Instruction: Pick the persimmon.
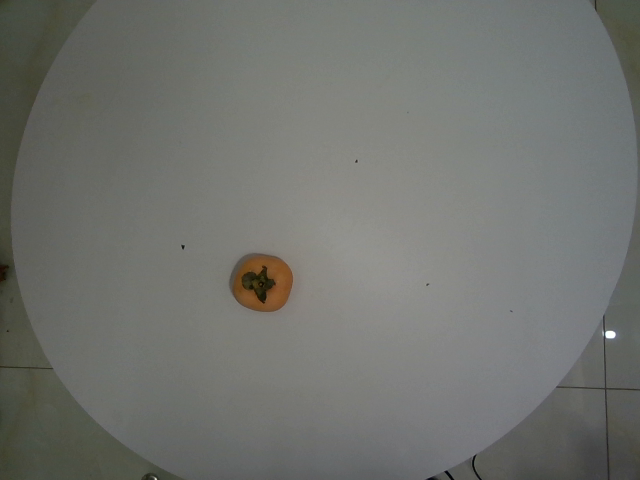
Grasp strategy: vertical